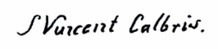
Signature of: sophie vincent calbris